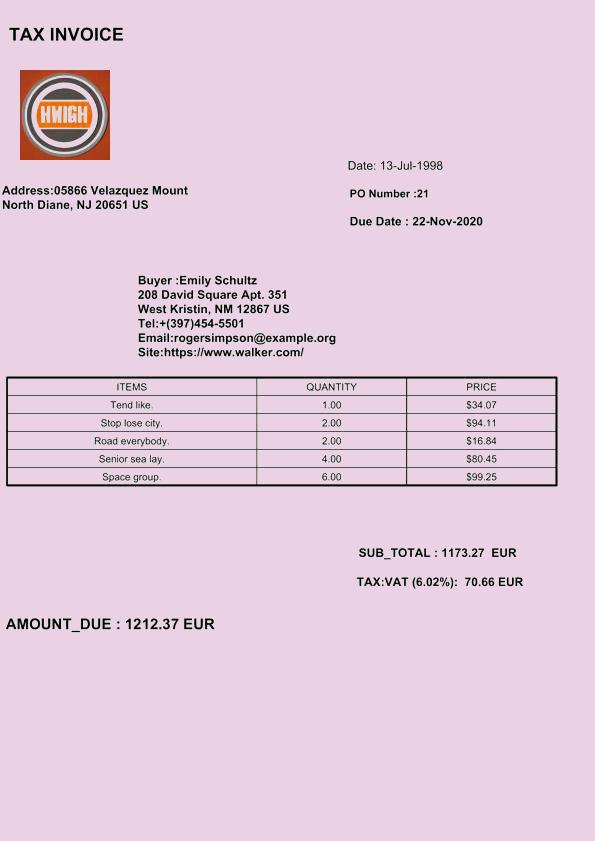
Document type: Invoice